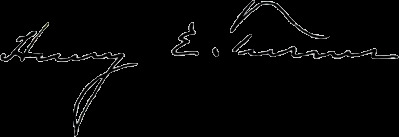
Signature of: henry e turner